Question: What appears to be the issue?
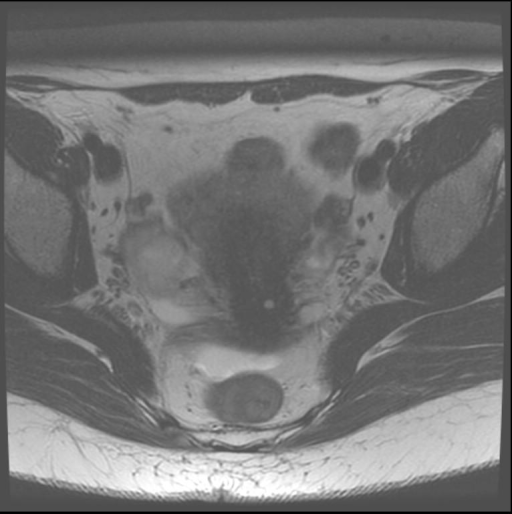
Answer: The findings suggest Bicornuate uterus with uterine tissue between horns. Replace this - DESCRIPTION OF THE IMAGE OR FINDINGS.. The patient might have a history of G1P0A1L0 with 6-7 episodes abnormal menstrual bleeding, FMH included Pt's mother took DES.